Question: What is the assessed value of the property as noted in the document?
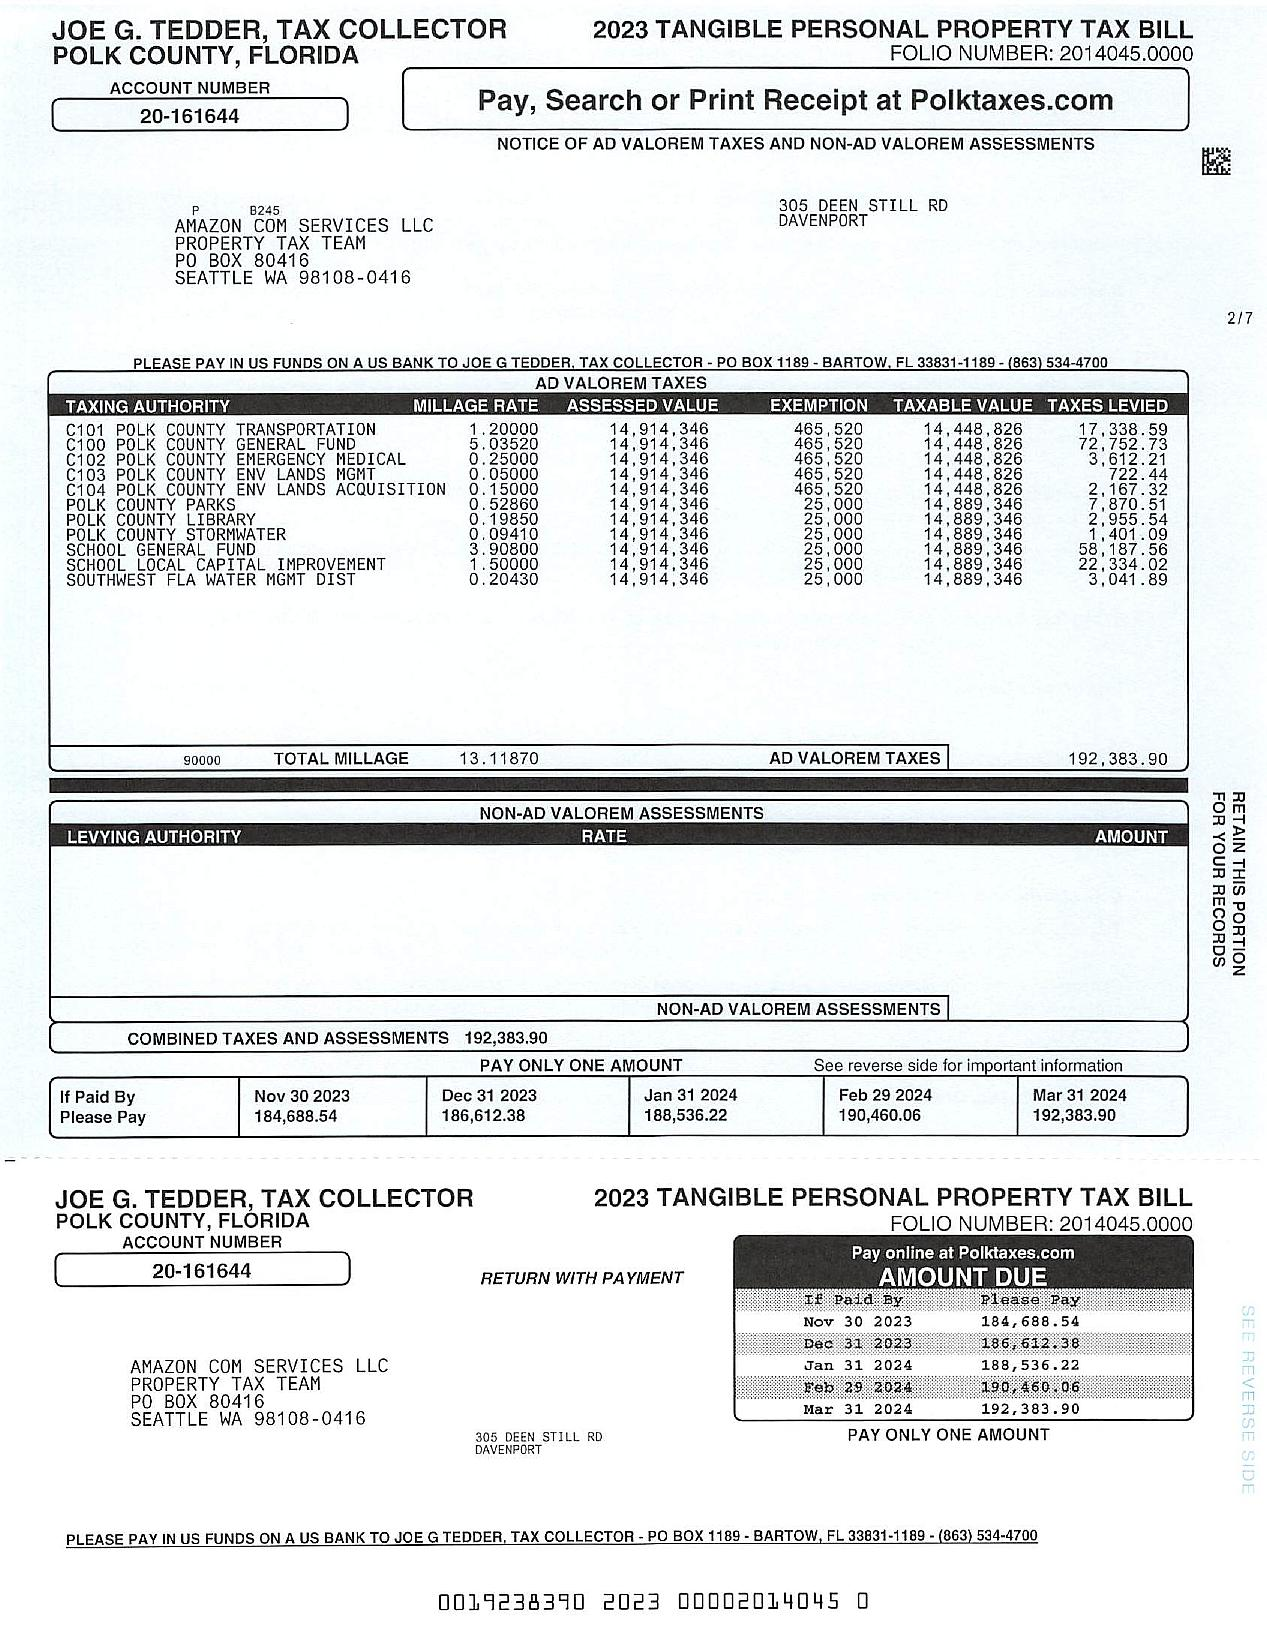
Answer: "14,914,346"